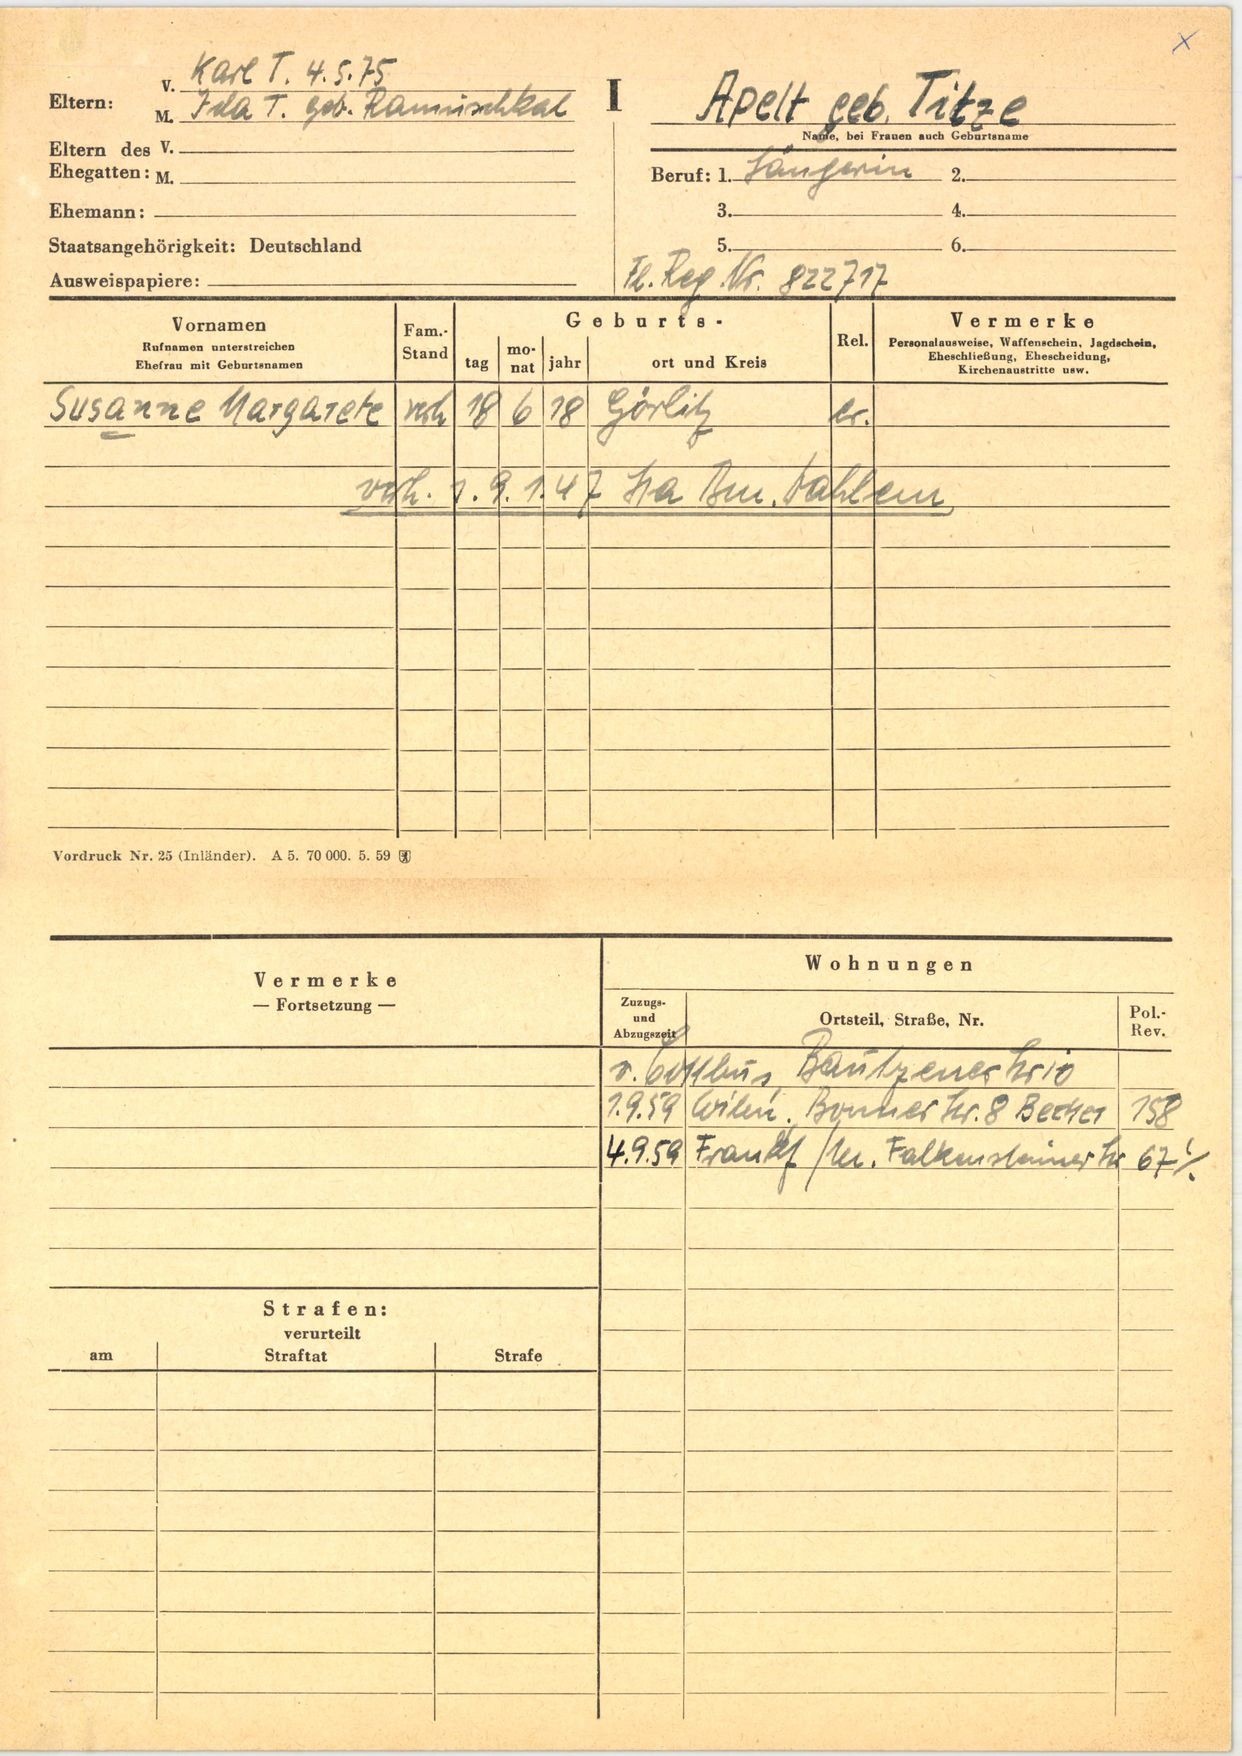
Apelt geb. Titze